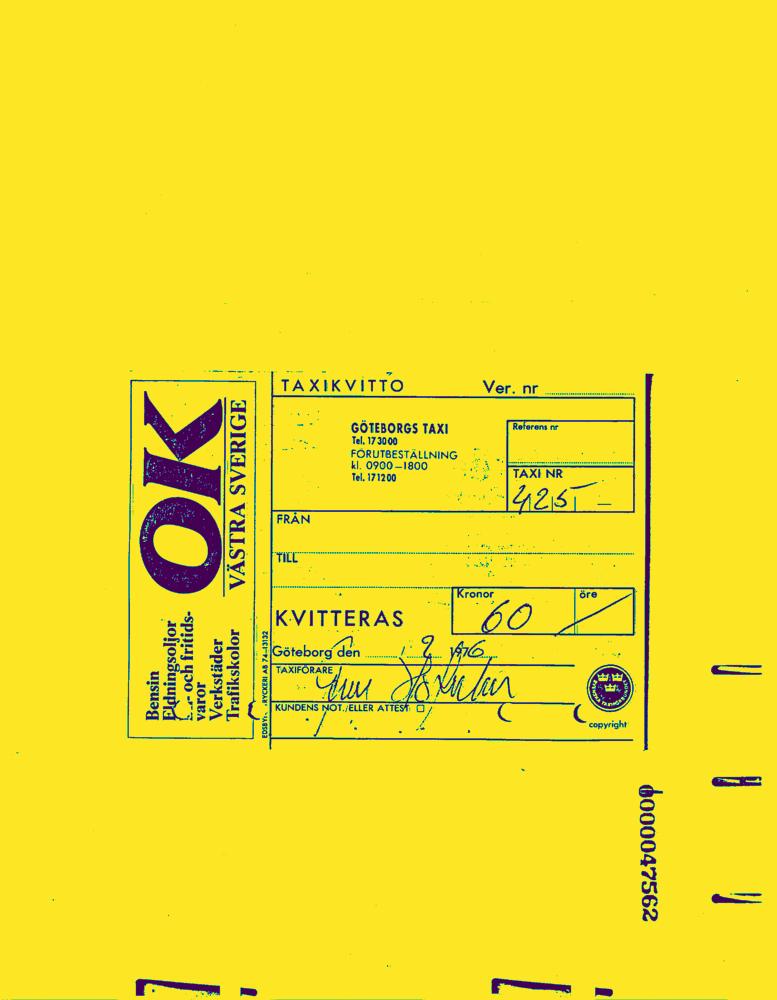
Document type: Invoice-Doc